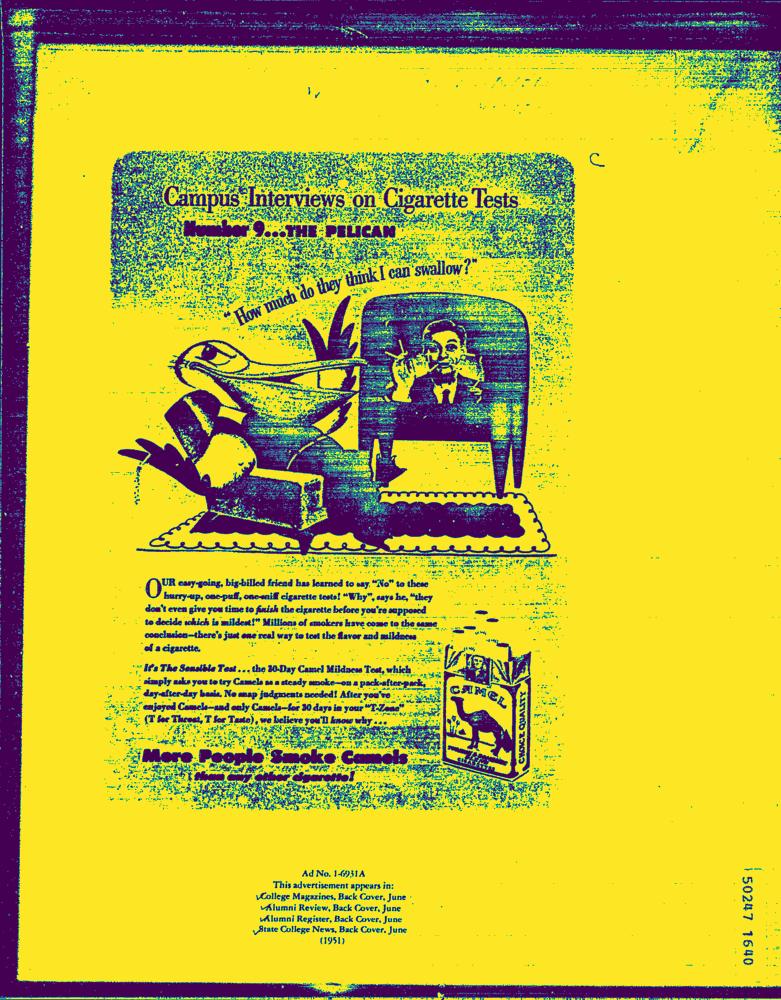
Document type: AD